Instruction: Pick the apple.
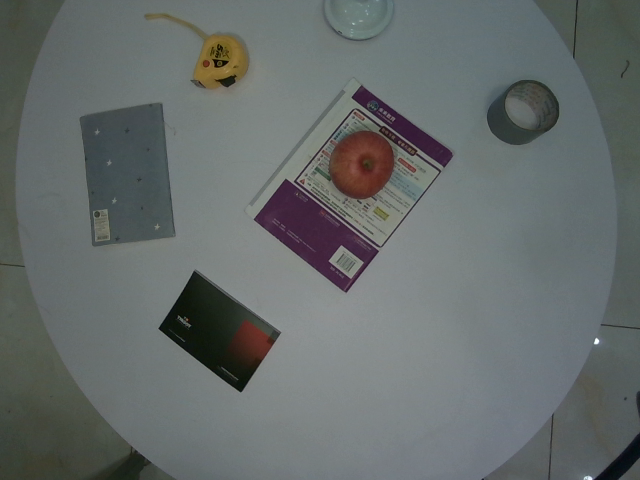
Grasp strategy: vertical